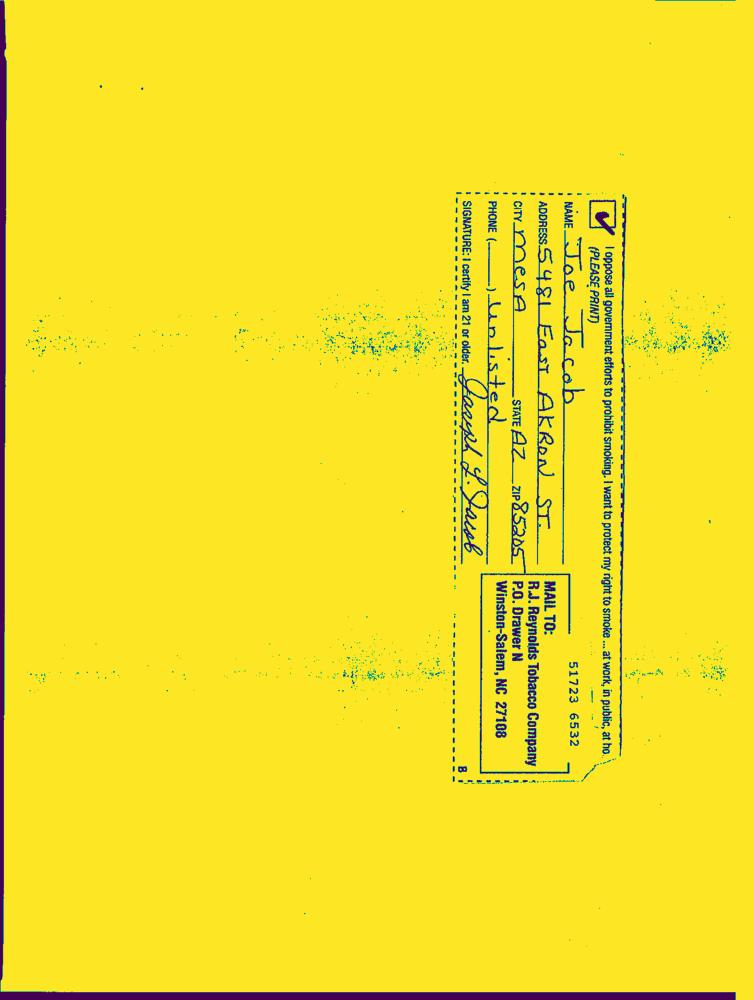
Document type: Hand-Written